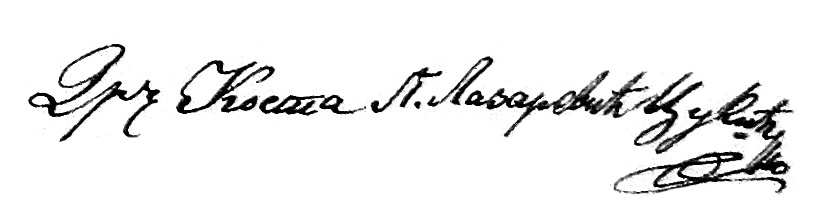
Signature of: konstantin cukić